Question: What are the imaging findings?
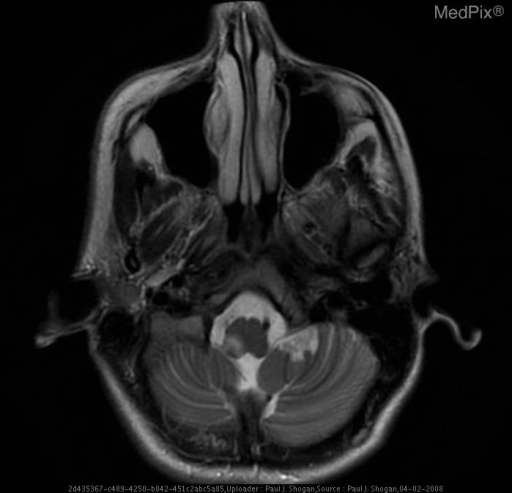
Answer: The imaging shows Occlusion of the right vertebral artery at the C1-2 level with subacute infarction of the right lateral medulla oblongata, and chronic infarction of the left flocculonodular lobe, as a result of traumatic chiropractic cervical manipulation. T2 weighted axial image at the level of the medulla oblongata reveals loss of the normal T2 signal related flow void of the right vertebral artery in the paramedullary cistern.  Again noted is increased signal within the lateral aspect of the right medulla oblongata, and there is a wedge shaped focus of increased signal within the left flocculonodular lobe - consistent with ischemia..